Question: Explain the disease:
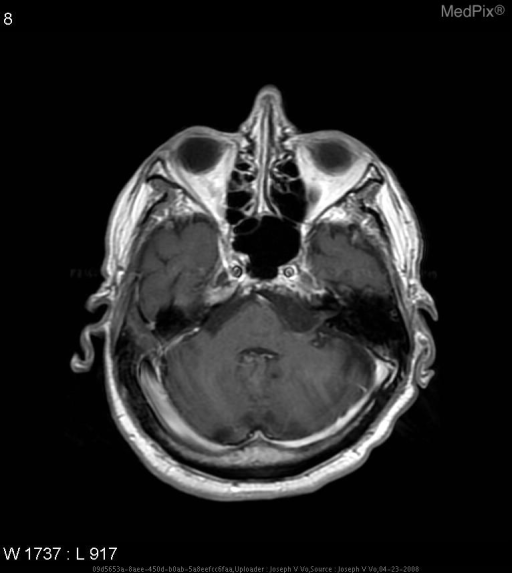
Answer: The disease is discussed as: Epidermoids, or cholesteatomas, are the most common congentital or embryonal CNS tumor.  Some sources state that they account for as little as 0.3% to as much as 1.8% of tumors.  During the third and fifth week of fetal development during the closure of the neural tube, epidermoids derive from the ectopic inclusions of epithelial cells.  If the cells have less cell differentiation, they result in dermoid tumors instead of epidermoid tumors.  The epithelial lesions grow at a rate similar to skin cells, and as a result, cause a very slow symptomatic onset.

They usually arise in the suprasellar region, the skull base, brainstem, or cerebellopontine angle.  Recent literature suggests that epidermoid tumors have mostly been found at the cerebellopontine angle (37.3%) and in the parasellar region (30%), growing by spreading in the subarachnoid space of the basal cisterns.  They rarely develop into malignant processes.

Epidermoids have a pearly appearance and are well circumscribed and encapsulated.  The epidermoids that are hypodense on CT may contain a soft, waxy material that consists of cholesterol crystals.  The hyperintense epidermoids on the other hand are mostly cystic and contain fluid of various colors.  Other sources suggest that the inner material is due to the progressive desquamation and breakdown of keratin.

Symptoms associated with epidermoids usually appear after the second decade of life.  These symptoms are caused by displacement of adjacent vascular and neural structures.  The most frequent presenting symptom is trigeminal neuralgia.  Other symptoms that can occur are similar to those caused by acoustic neuroma like vertigo, asymmetric hearing loss, and unilateral tinnitus.  If the lesion gets very large, symptoms like headache, nausea, vomiting, diplopia, and ataxia, or symptoms of increased intracranial pressure and hydrocephalus can develop.

On imaging, most epidermoid tumors show a distinctive MRI appearance.  They are usually hypointense on T1 MRI and hyperintense on T2 MRI.  On T1, they can also show a characteristically marbled inner pattern.  Diffussion-weighted imaging can provide additional information by showing a clear, hyperintense signal.  On CT, an epidermoid can appear as a well-defined lobulated hypodense mass.

Treatment is surgical resection with radical removal of the tumor capsule.